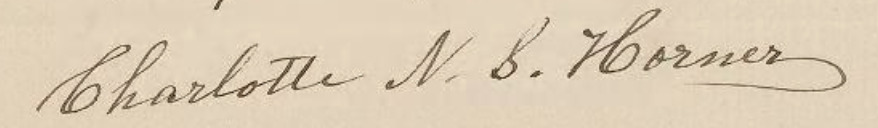
Signature of: charlotte nichols saunders horner